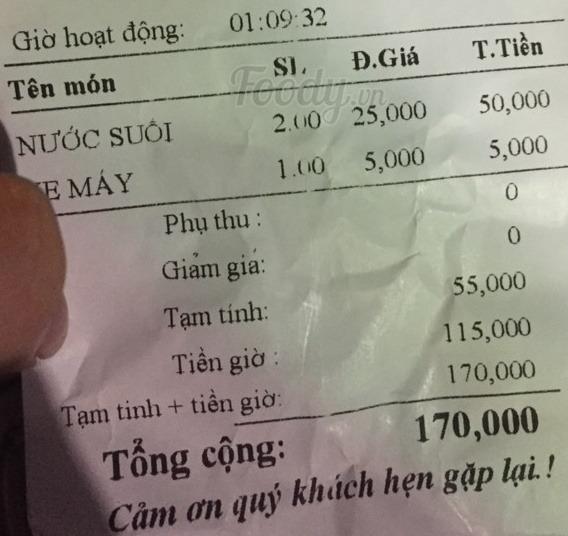
Giờ hoạt động: 01:09:32

<table>
<tr>
<th>Tên món</th>
<th>Sl.</th>
<th>Đ.Giá</th>
<th>T.Tiền</th>
</tr>
<tr>
<td>NƯỚC SUỔI</td>
<td>2.00</td>
<td>25,000</td>
<td>50,000</td>
</tr>
<tr>
<td>E MÁY</td>
<td>1.00</td>
<td>5,000</td>
<td>5,000</td>
</tr>
</table>

Phụ thu : 0
Giảm giá: 0
Tạm tính: 55,000
Tiền giờ : 115,000
Tạm tinh + tiền giờ: 170,000

Tổng cộng: 170,000
Cảm ơn quý khách hẹn gặp lại !